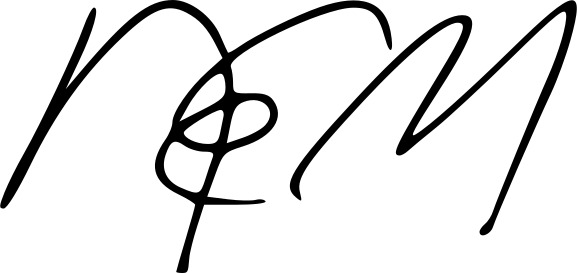
Signature of: maría eugenia arria